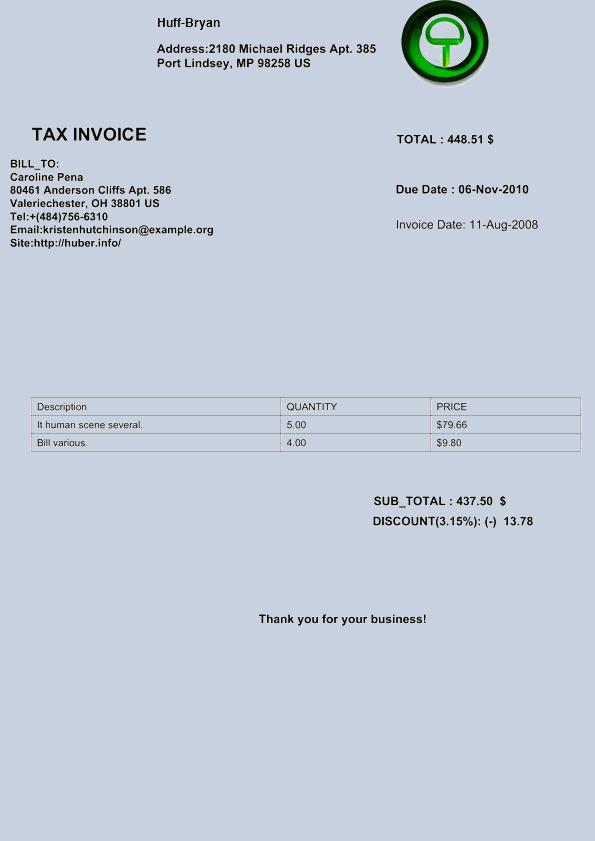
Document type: Invoice